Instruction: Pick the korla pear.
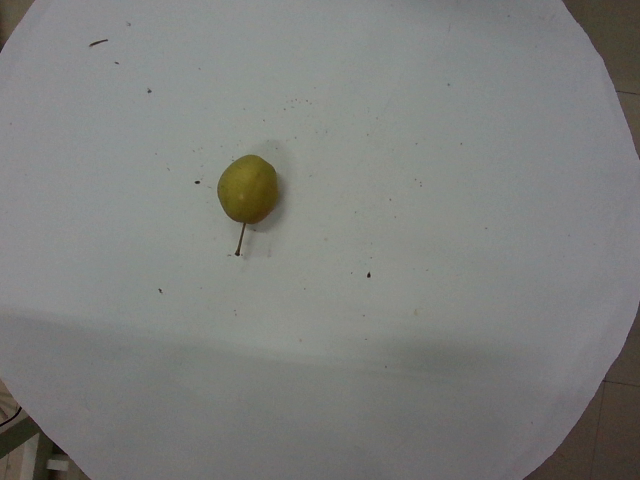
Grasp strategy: vertical